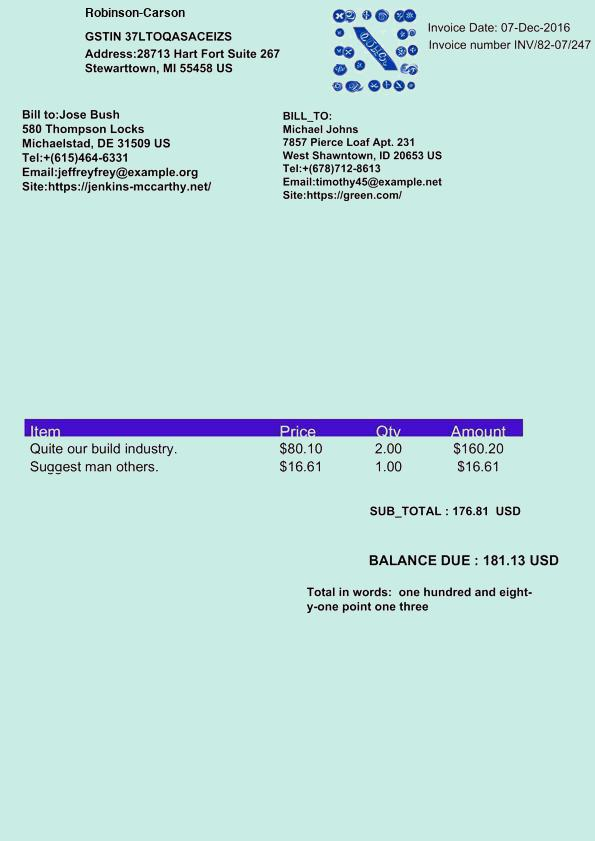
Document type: Invoice